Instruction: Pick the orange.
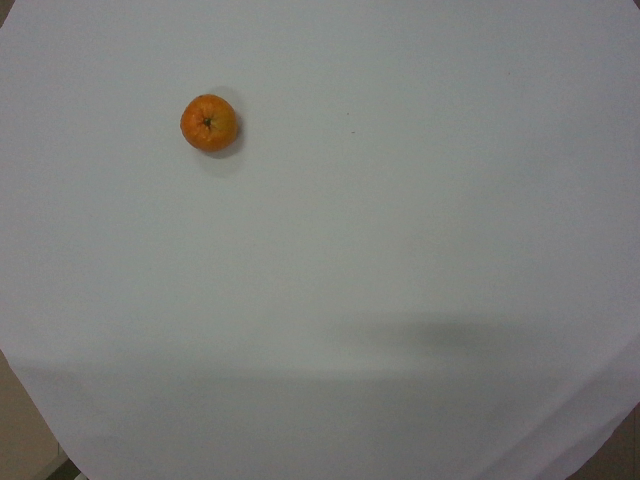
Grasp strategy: vertical